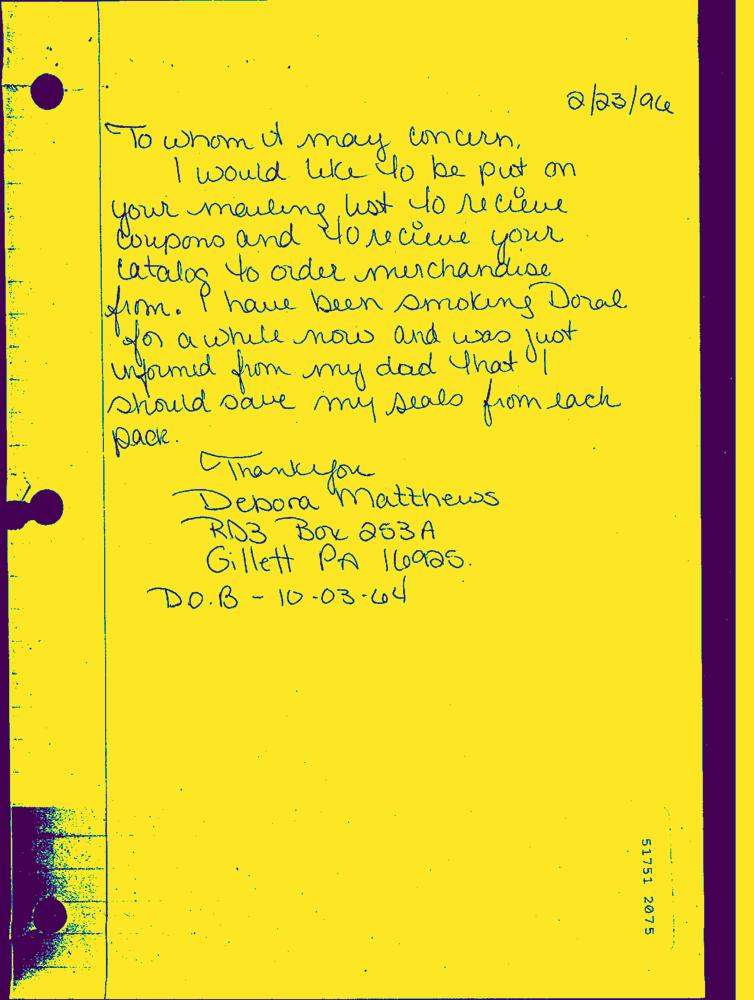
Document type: Hand-Written